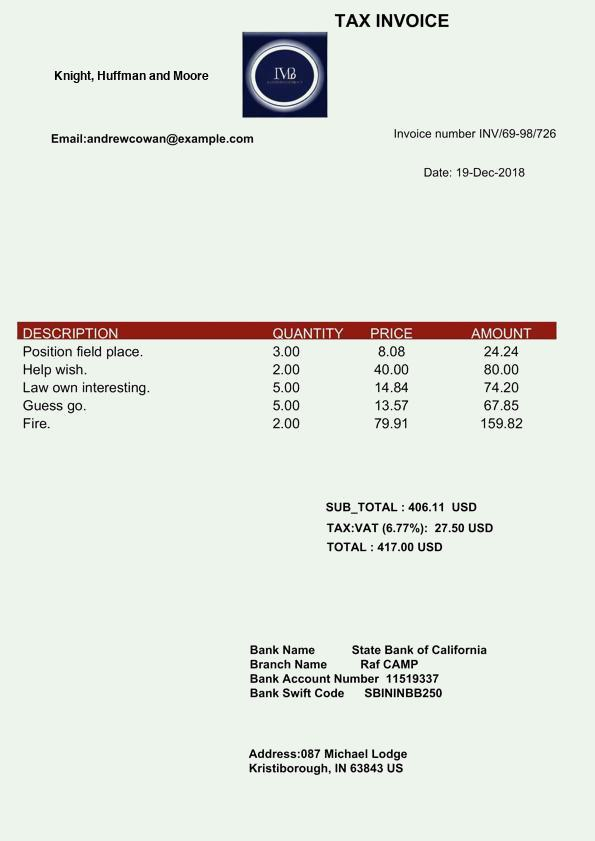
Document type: Invoice